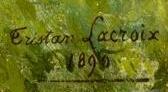
Signature of: tristan lacroix